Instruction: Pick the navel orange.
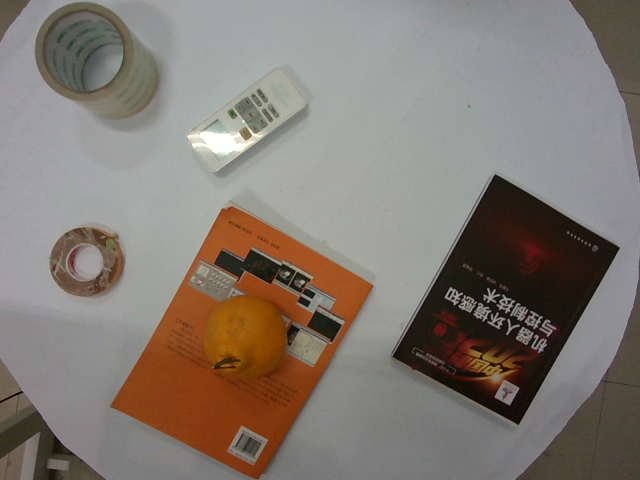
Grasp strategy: vertical